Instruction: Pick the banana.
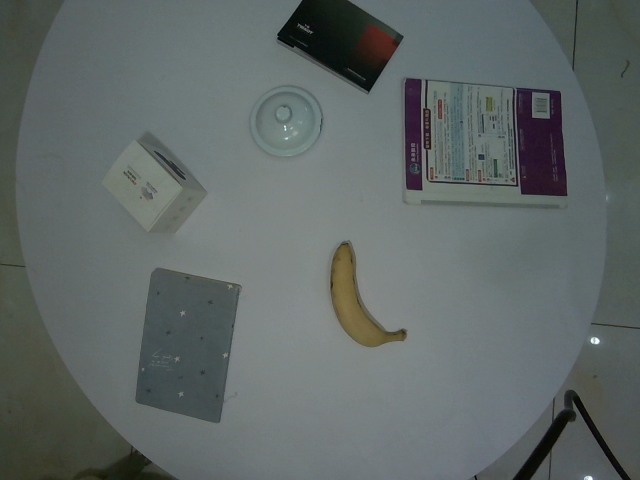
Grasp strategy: vertical